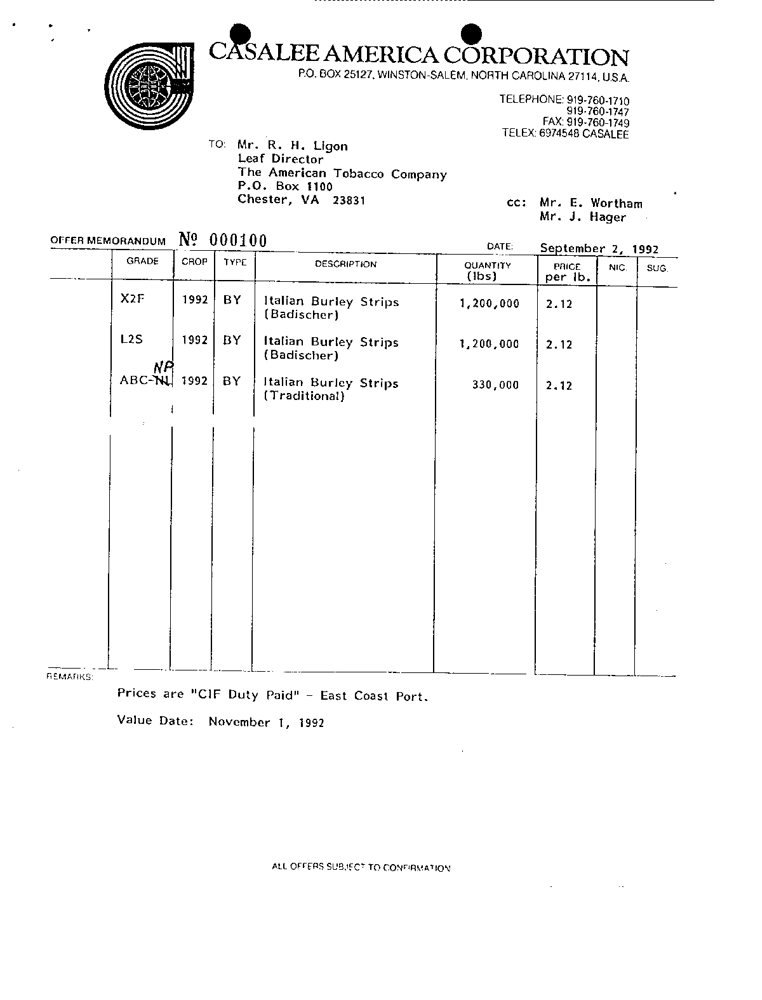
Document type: Invoice